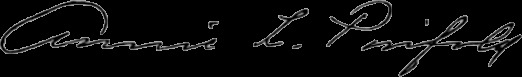
Signature of: annie lewis pinfold